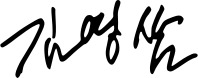
Signature of: kim young sam